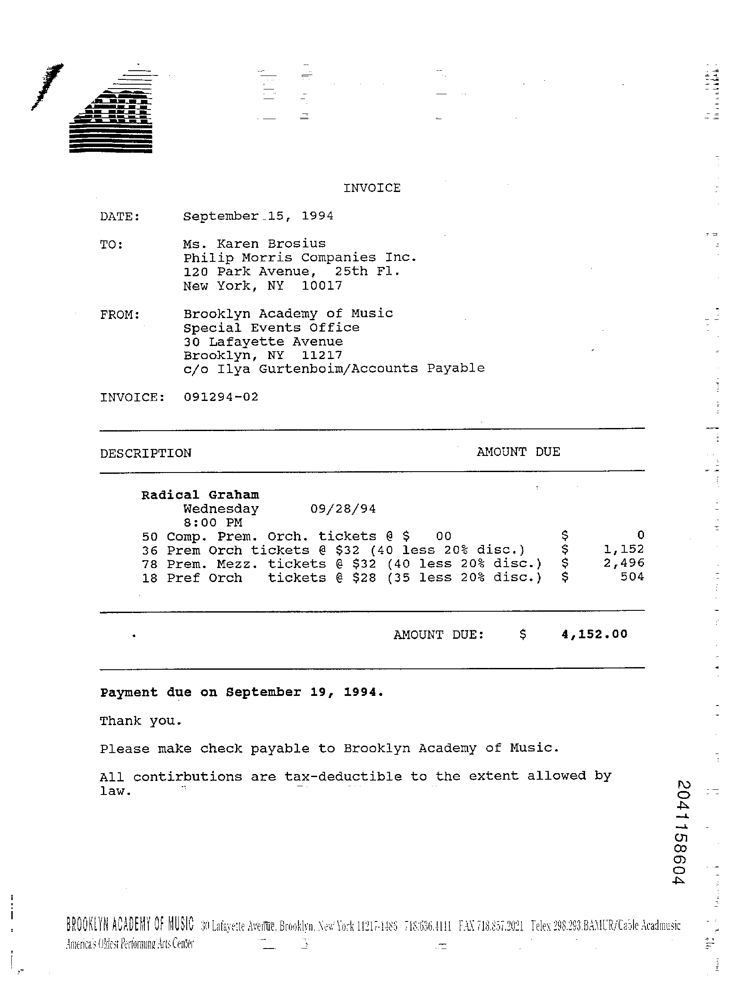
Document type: Invoice